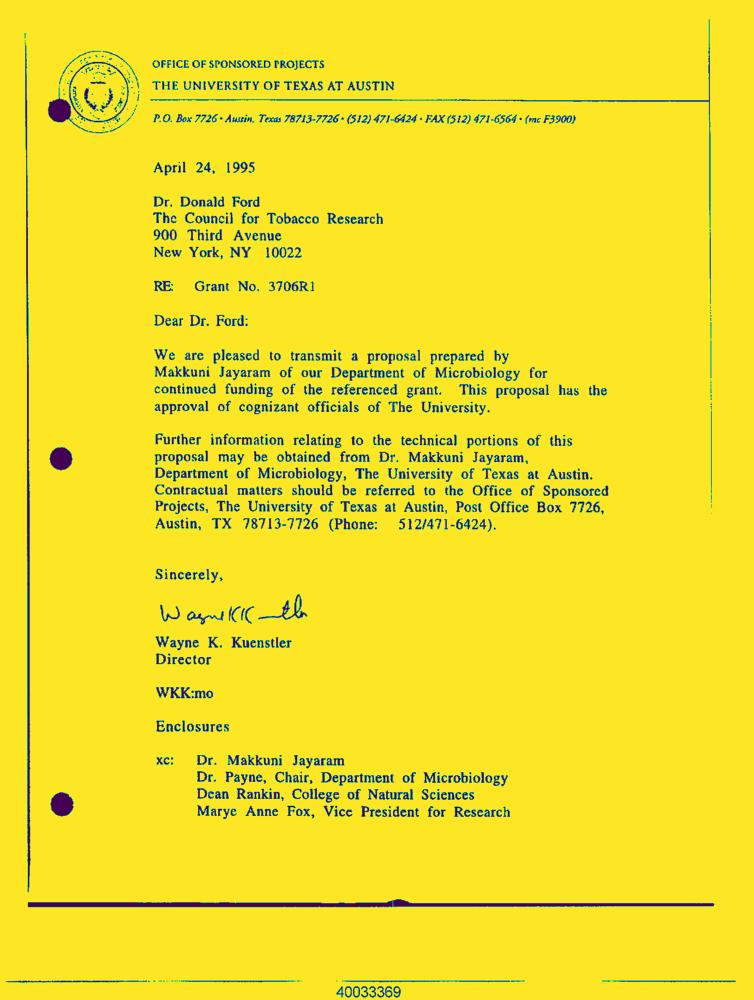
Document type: Letter-Doc